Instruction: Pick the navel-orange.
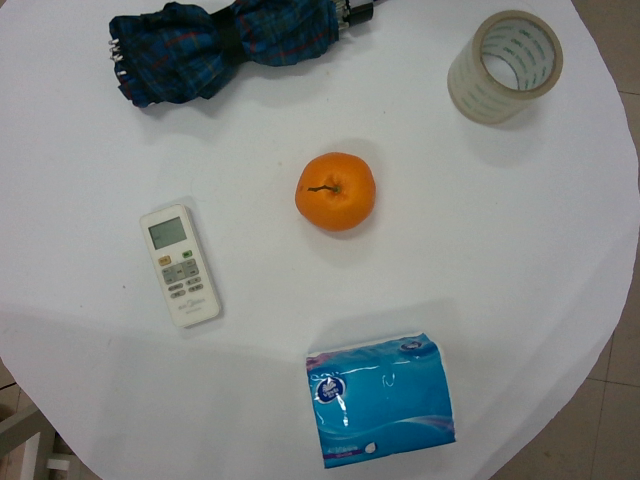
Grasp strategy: vertical